Question: How is the history relevant to the case?
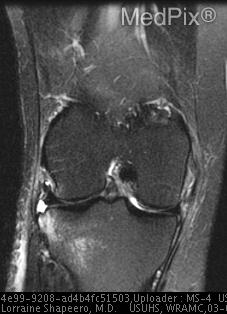
Answer: The patient's history of 47 y/o female status/post-skiing accident in which the patient’s right knee was clipped by a snowboarder while her leg was planted and internally rotated. is key in understanding the case.